Question: Which state is mentioned in the document?
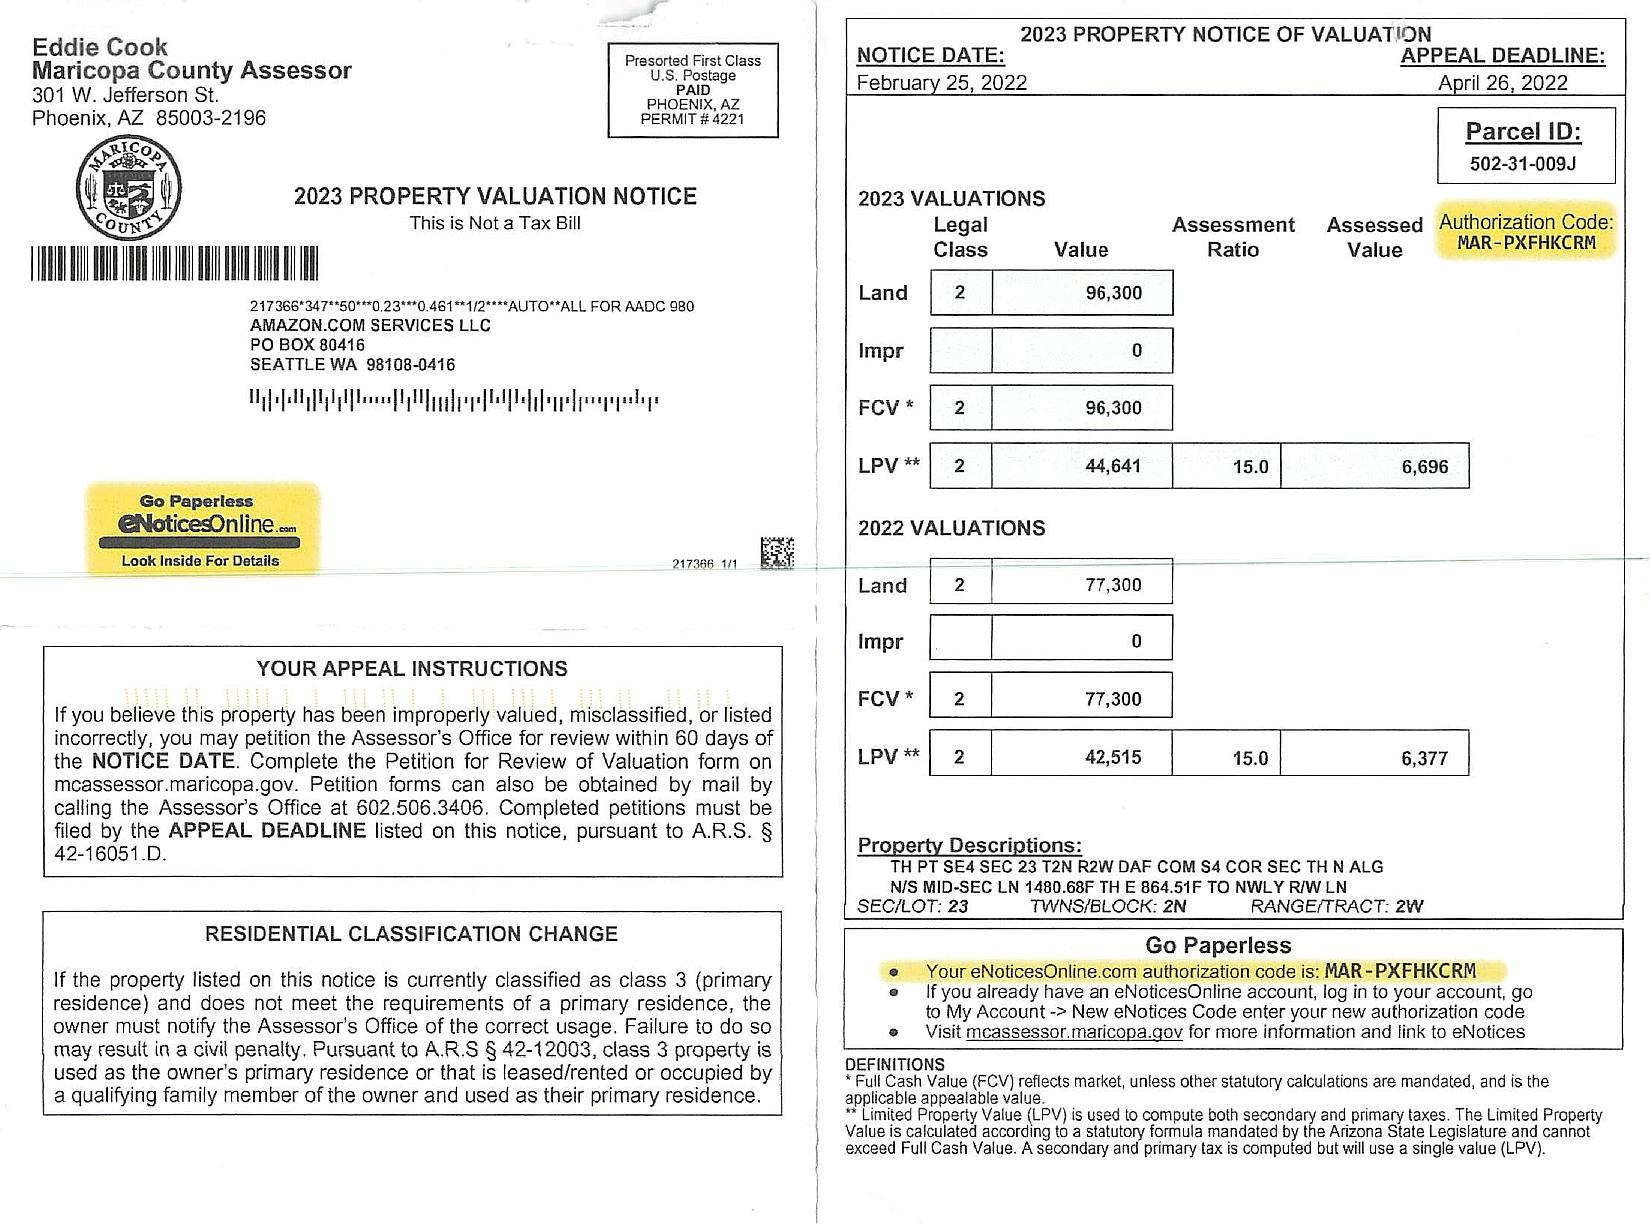
Answer: "AZ"